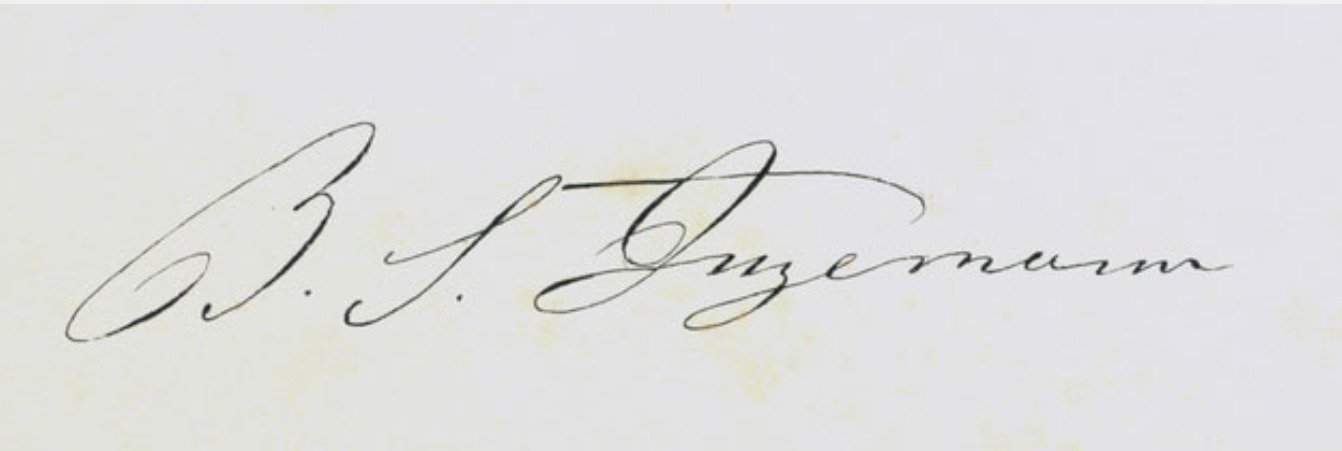
Signature of: bernhard severin ingemann